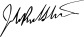
Signature of: john paul stevens